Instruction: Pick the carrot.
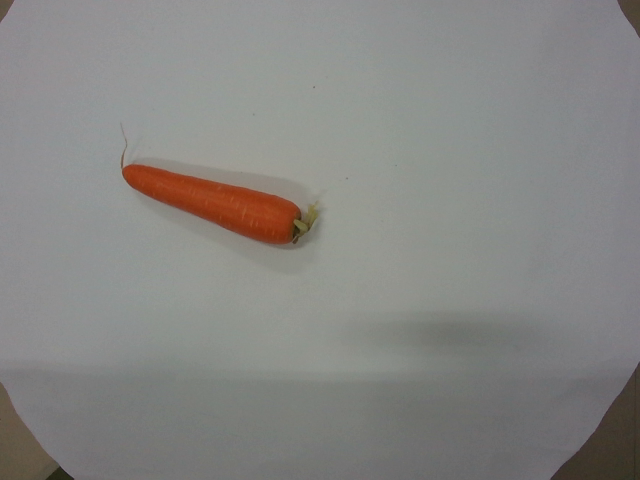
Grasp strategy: vertical